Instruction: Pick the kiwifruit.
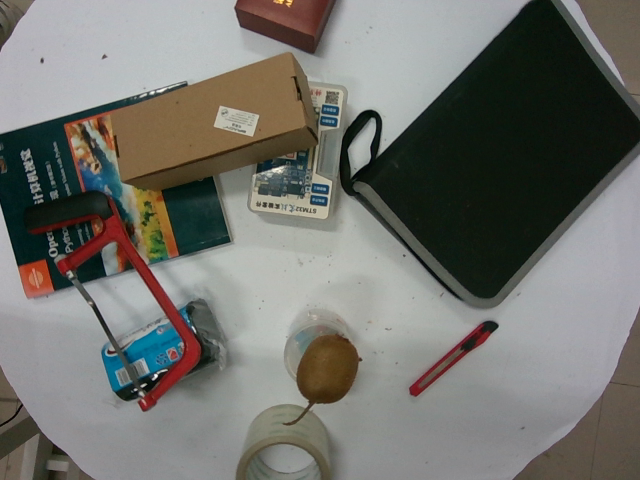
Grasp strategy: vertical